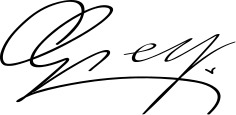
Signature of: charles grey 2nd earl grey